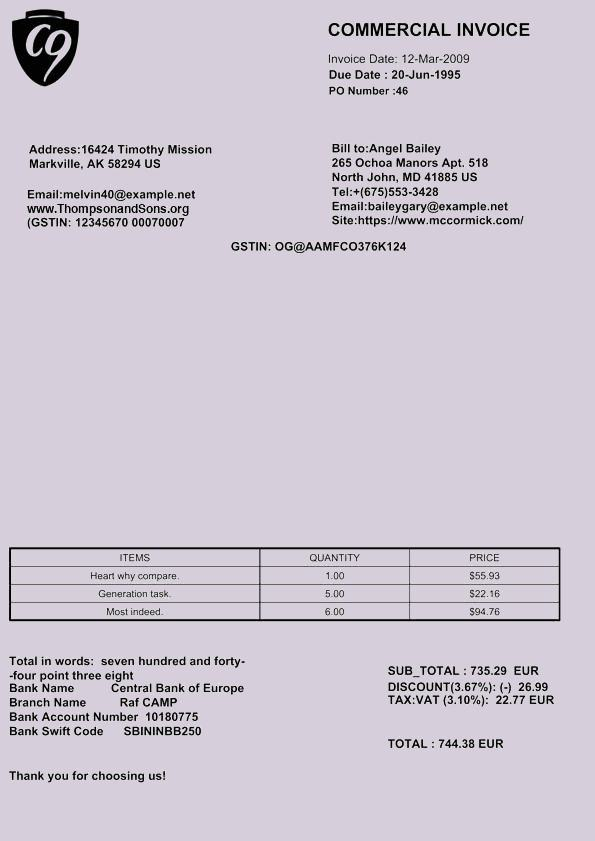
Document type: Invoice